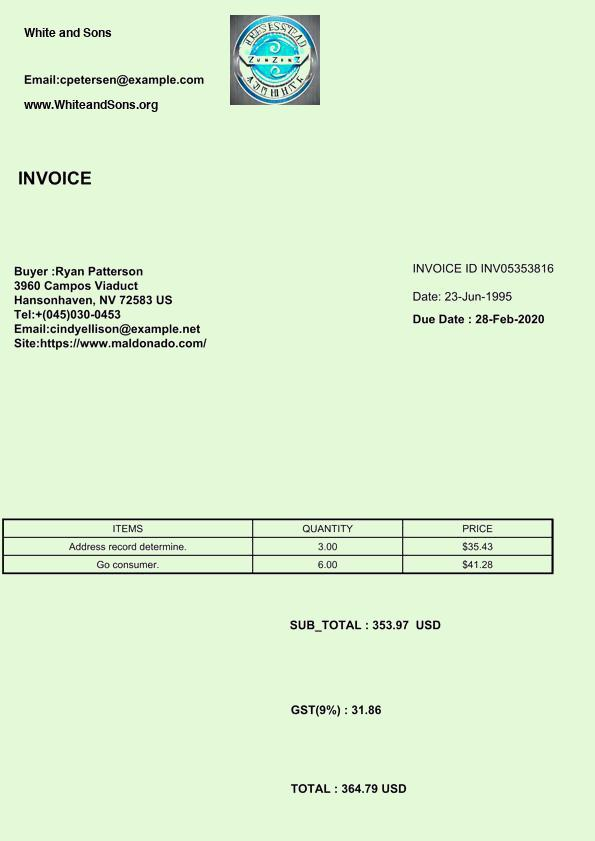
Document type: Invoice